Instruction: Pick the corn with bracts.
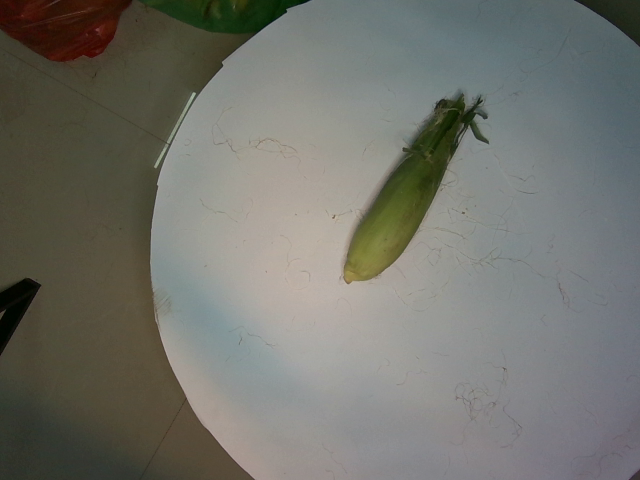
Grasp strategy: vertical